Question: What is the suspected problem?
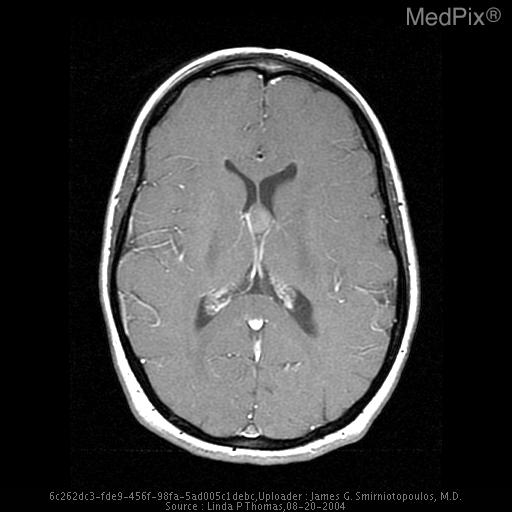
Answer: The findings suggest 11 x 11 x 13 mm nonenhancing well-circumscribed mildly T1 hyperintense and markedly T2 hypointense round mass in the anterior-superior third ventricle without ventricular enlargement.. There is a well-circumscribed mildly T1 hyperintense and markedly T2 hypointense, nonenhancing mass, in the anterior-superior third ventricle.  The hypointensity has been called the "black hole" effect of Colloid Cyst.. The patient might have a history of 29 year old female with worsening headaches..